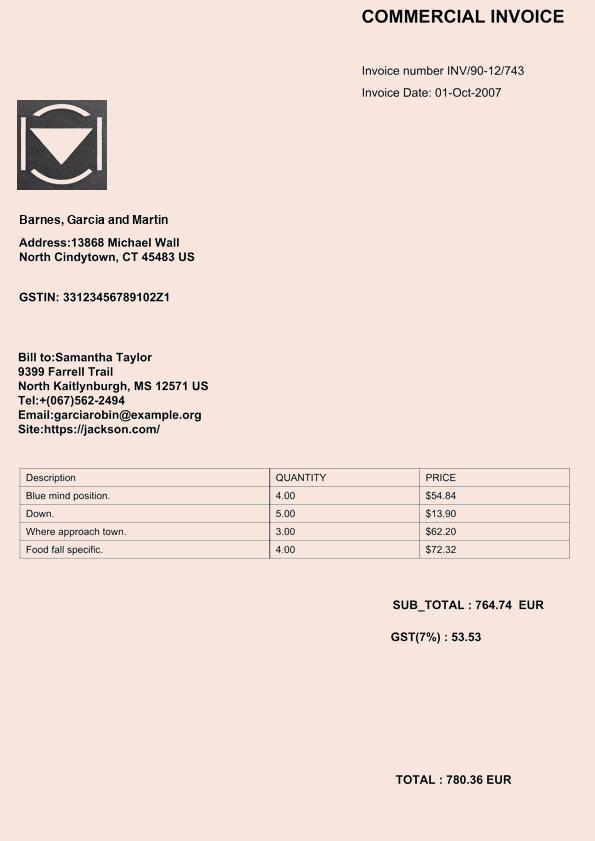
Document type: Invoice